Question: What might the diagnosis be?
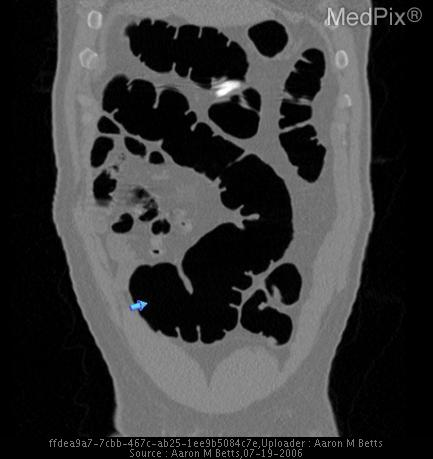
Answer: The possible diagnosis includes •  Intestinal malrotation
•  Intestinal non-rotation.